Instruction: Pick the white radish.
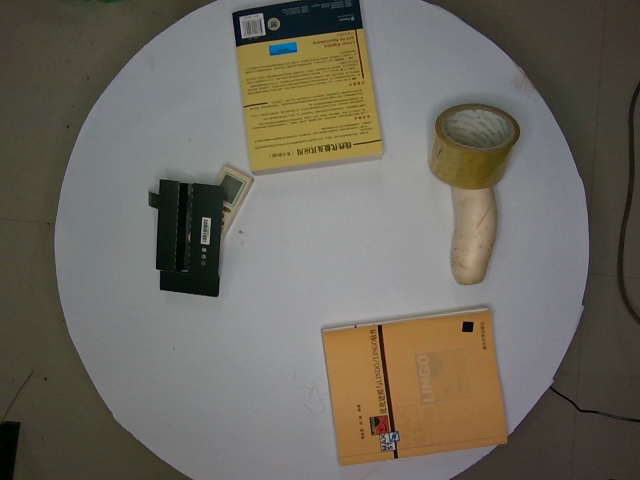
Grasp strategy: vertical